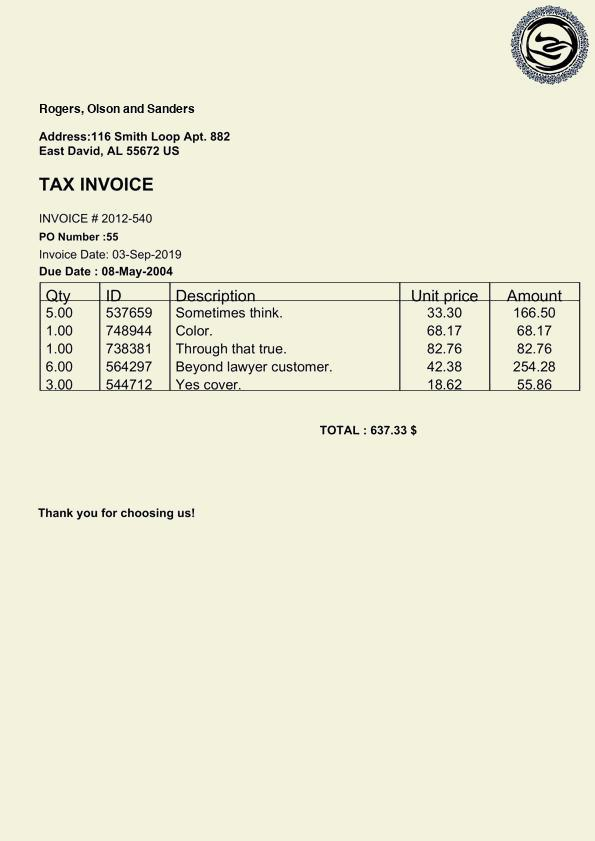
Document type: Invoice